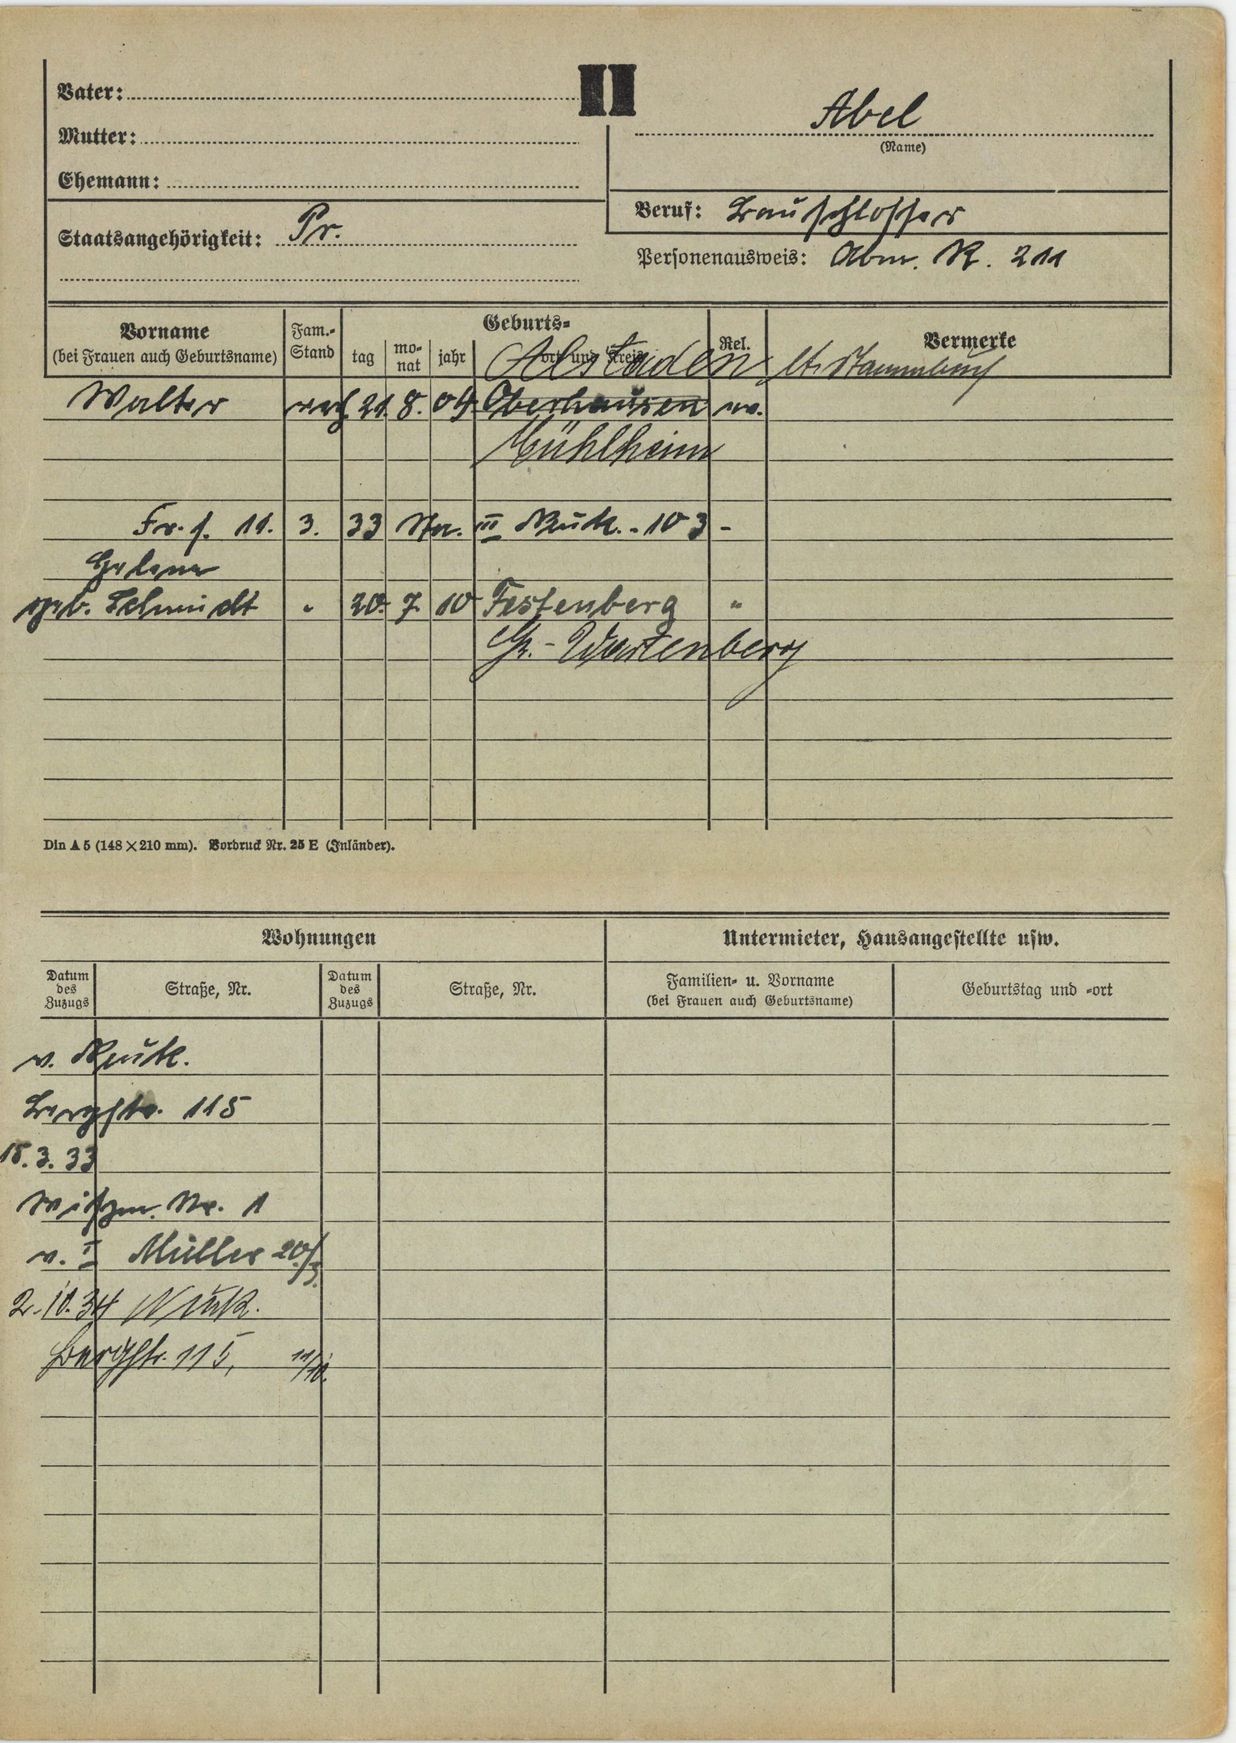
Abel